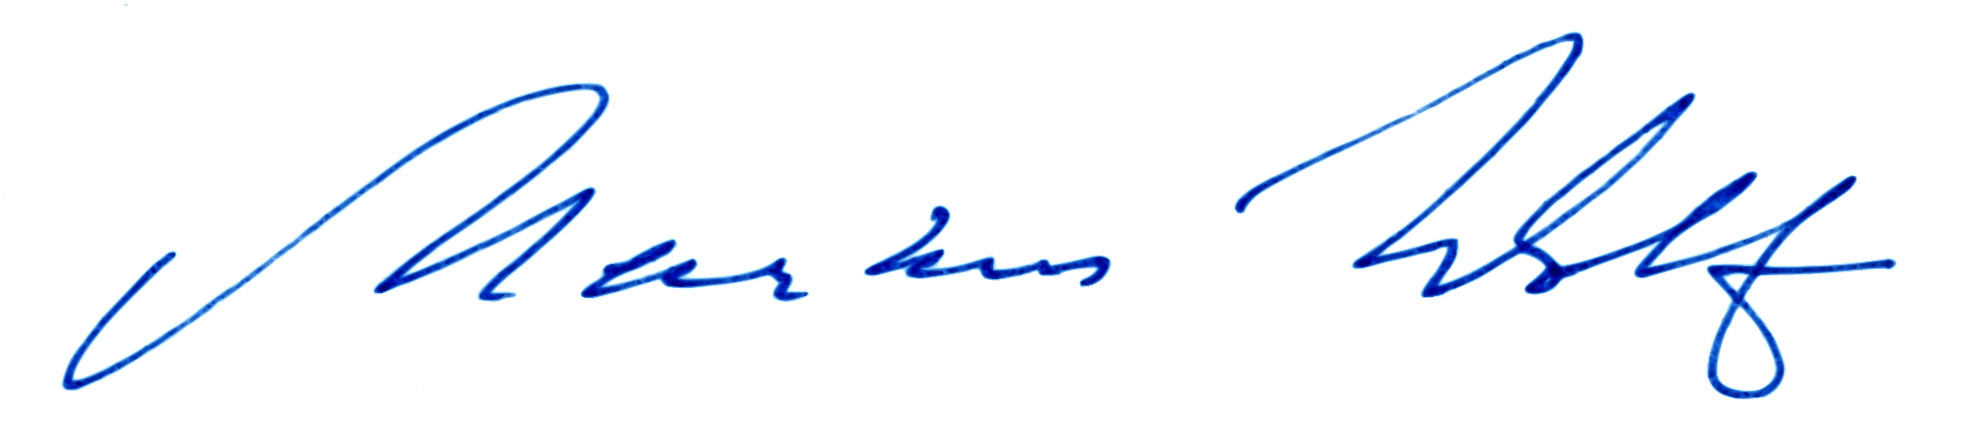
Signature of: markus wolf